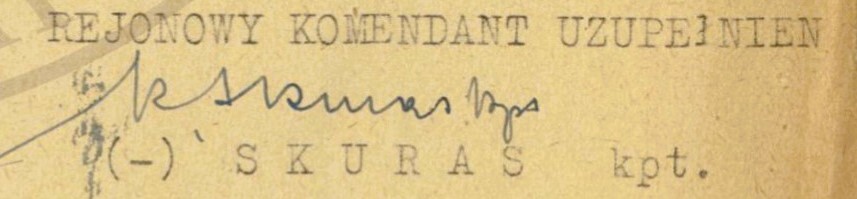
Signature of: kazimierz skuras